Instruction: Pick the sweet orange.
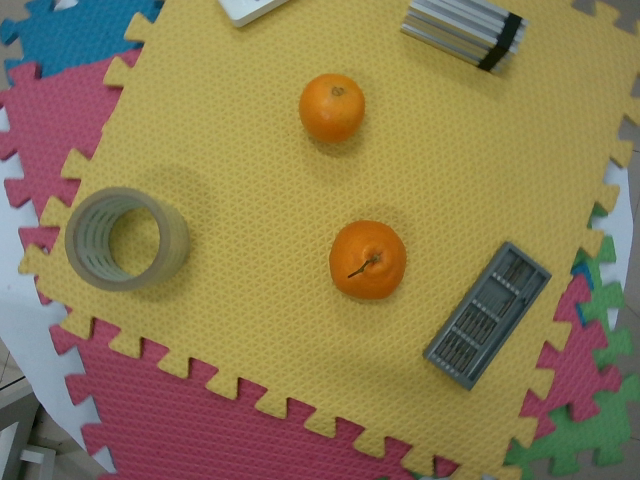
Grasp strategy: vertical